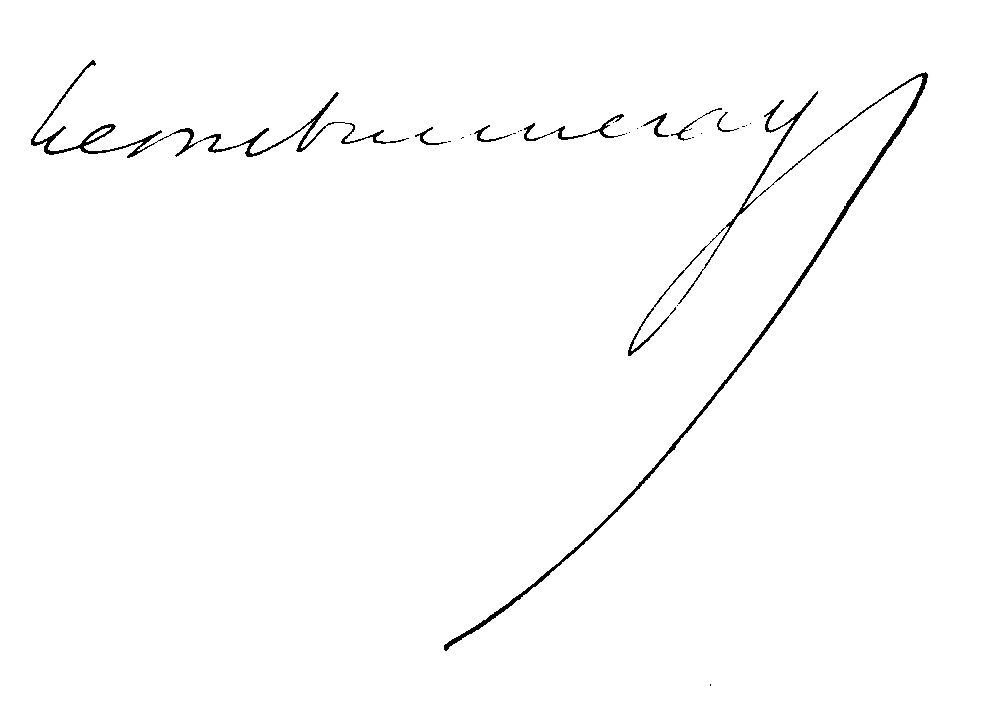
Signature of: léon pommeray